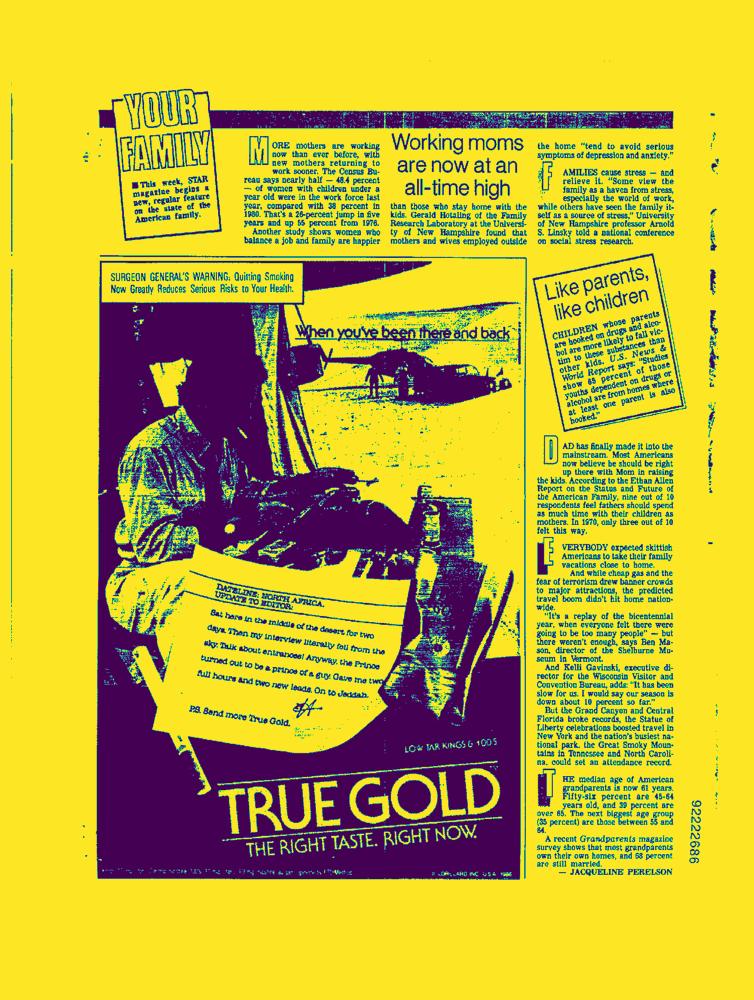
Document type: AD